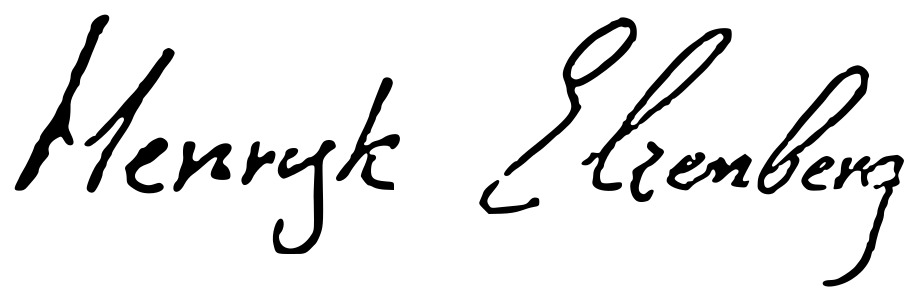
Signature of: henryk elzenberg